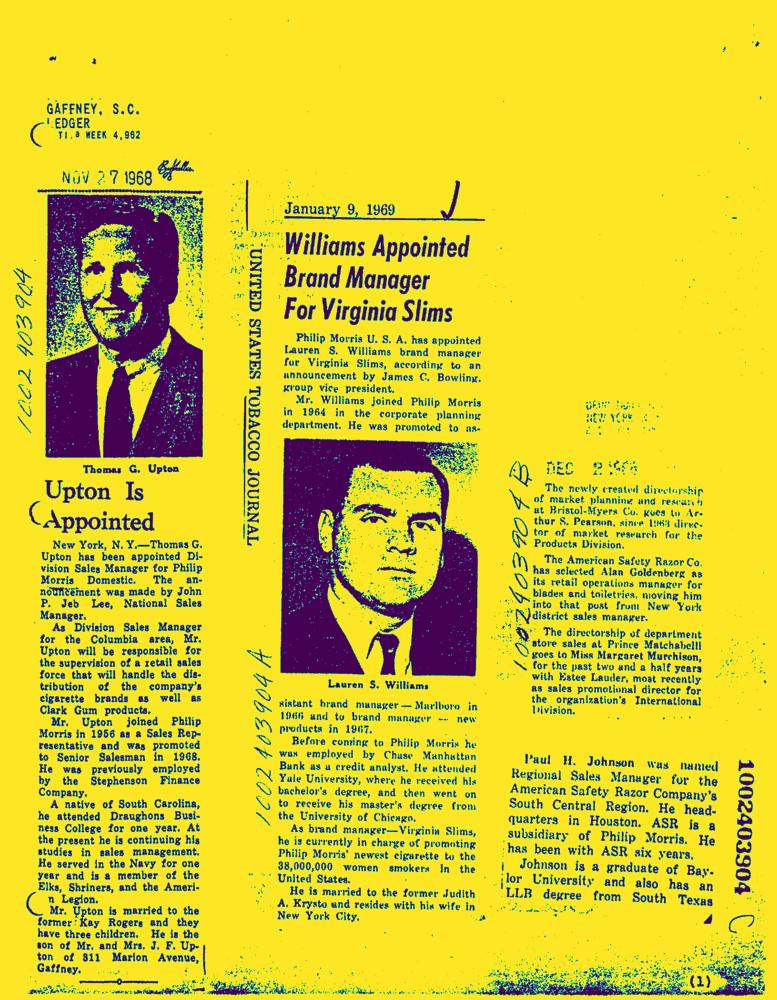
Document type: News-Article